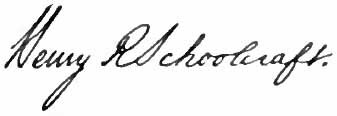
Signature of: henry schoolcraft